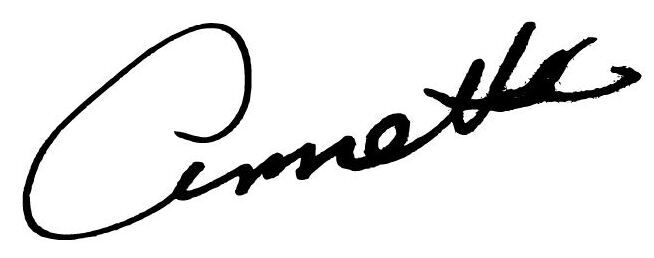
Signature of: annette funicello